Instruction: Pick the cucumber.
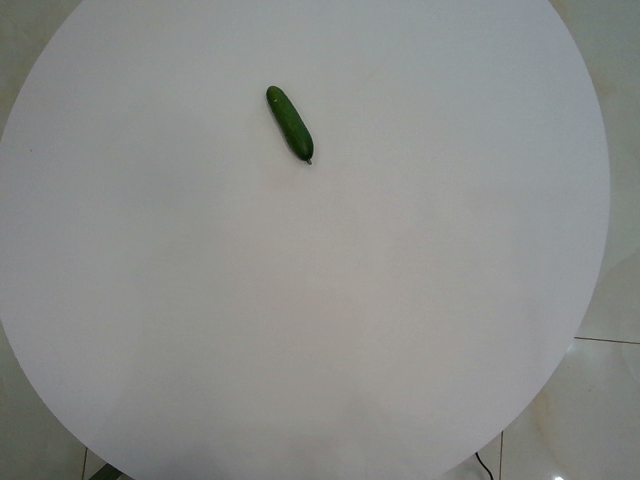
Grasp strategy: vertical